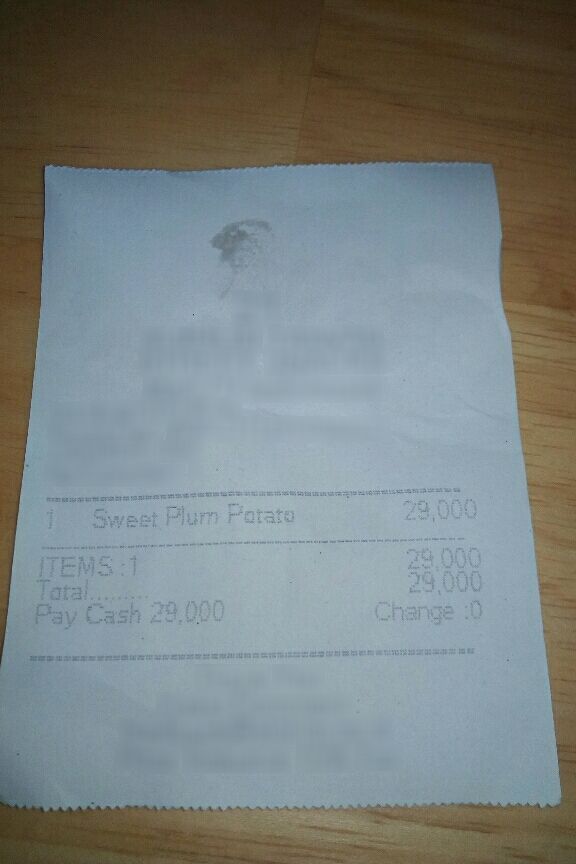
Extraction:
receipt: line_items: name: Sweet Plum Potato
price: 29,000
qty: 1
subtotal: 29,000
total: 29,000